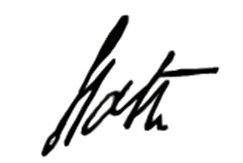
Signature of: hermann hoth